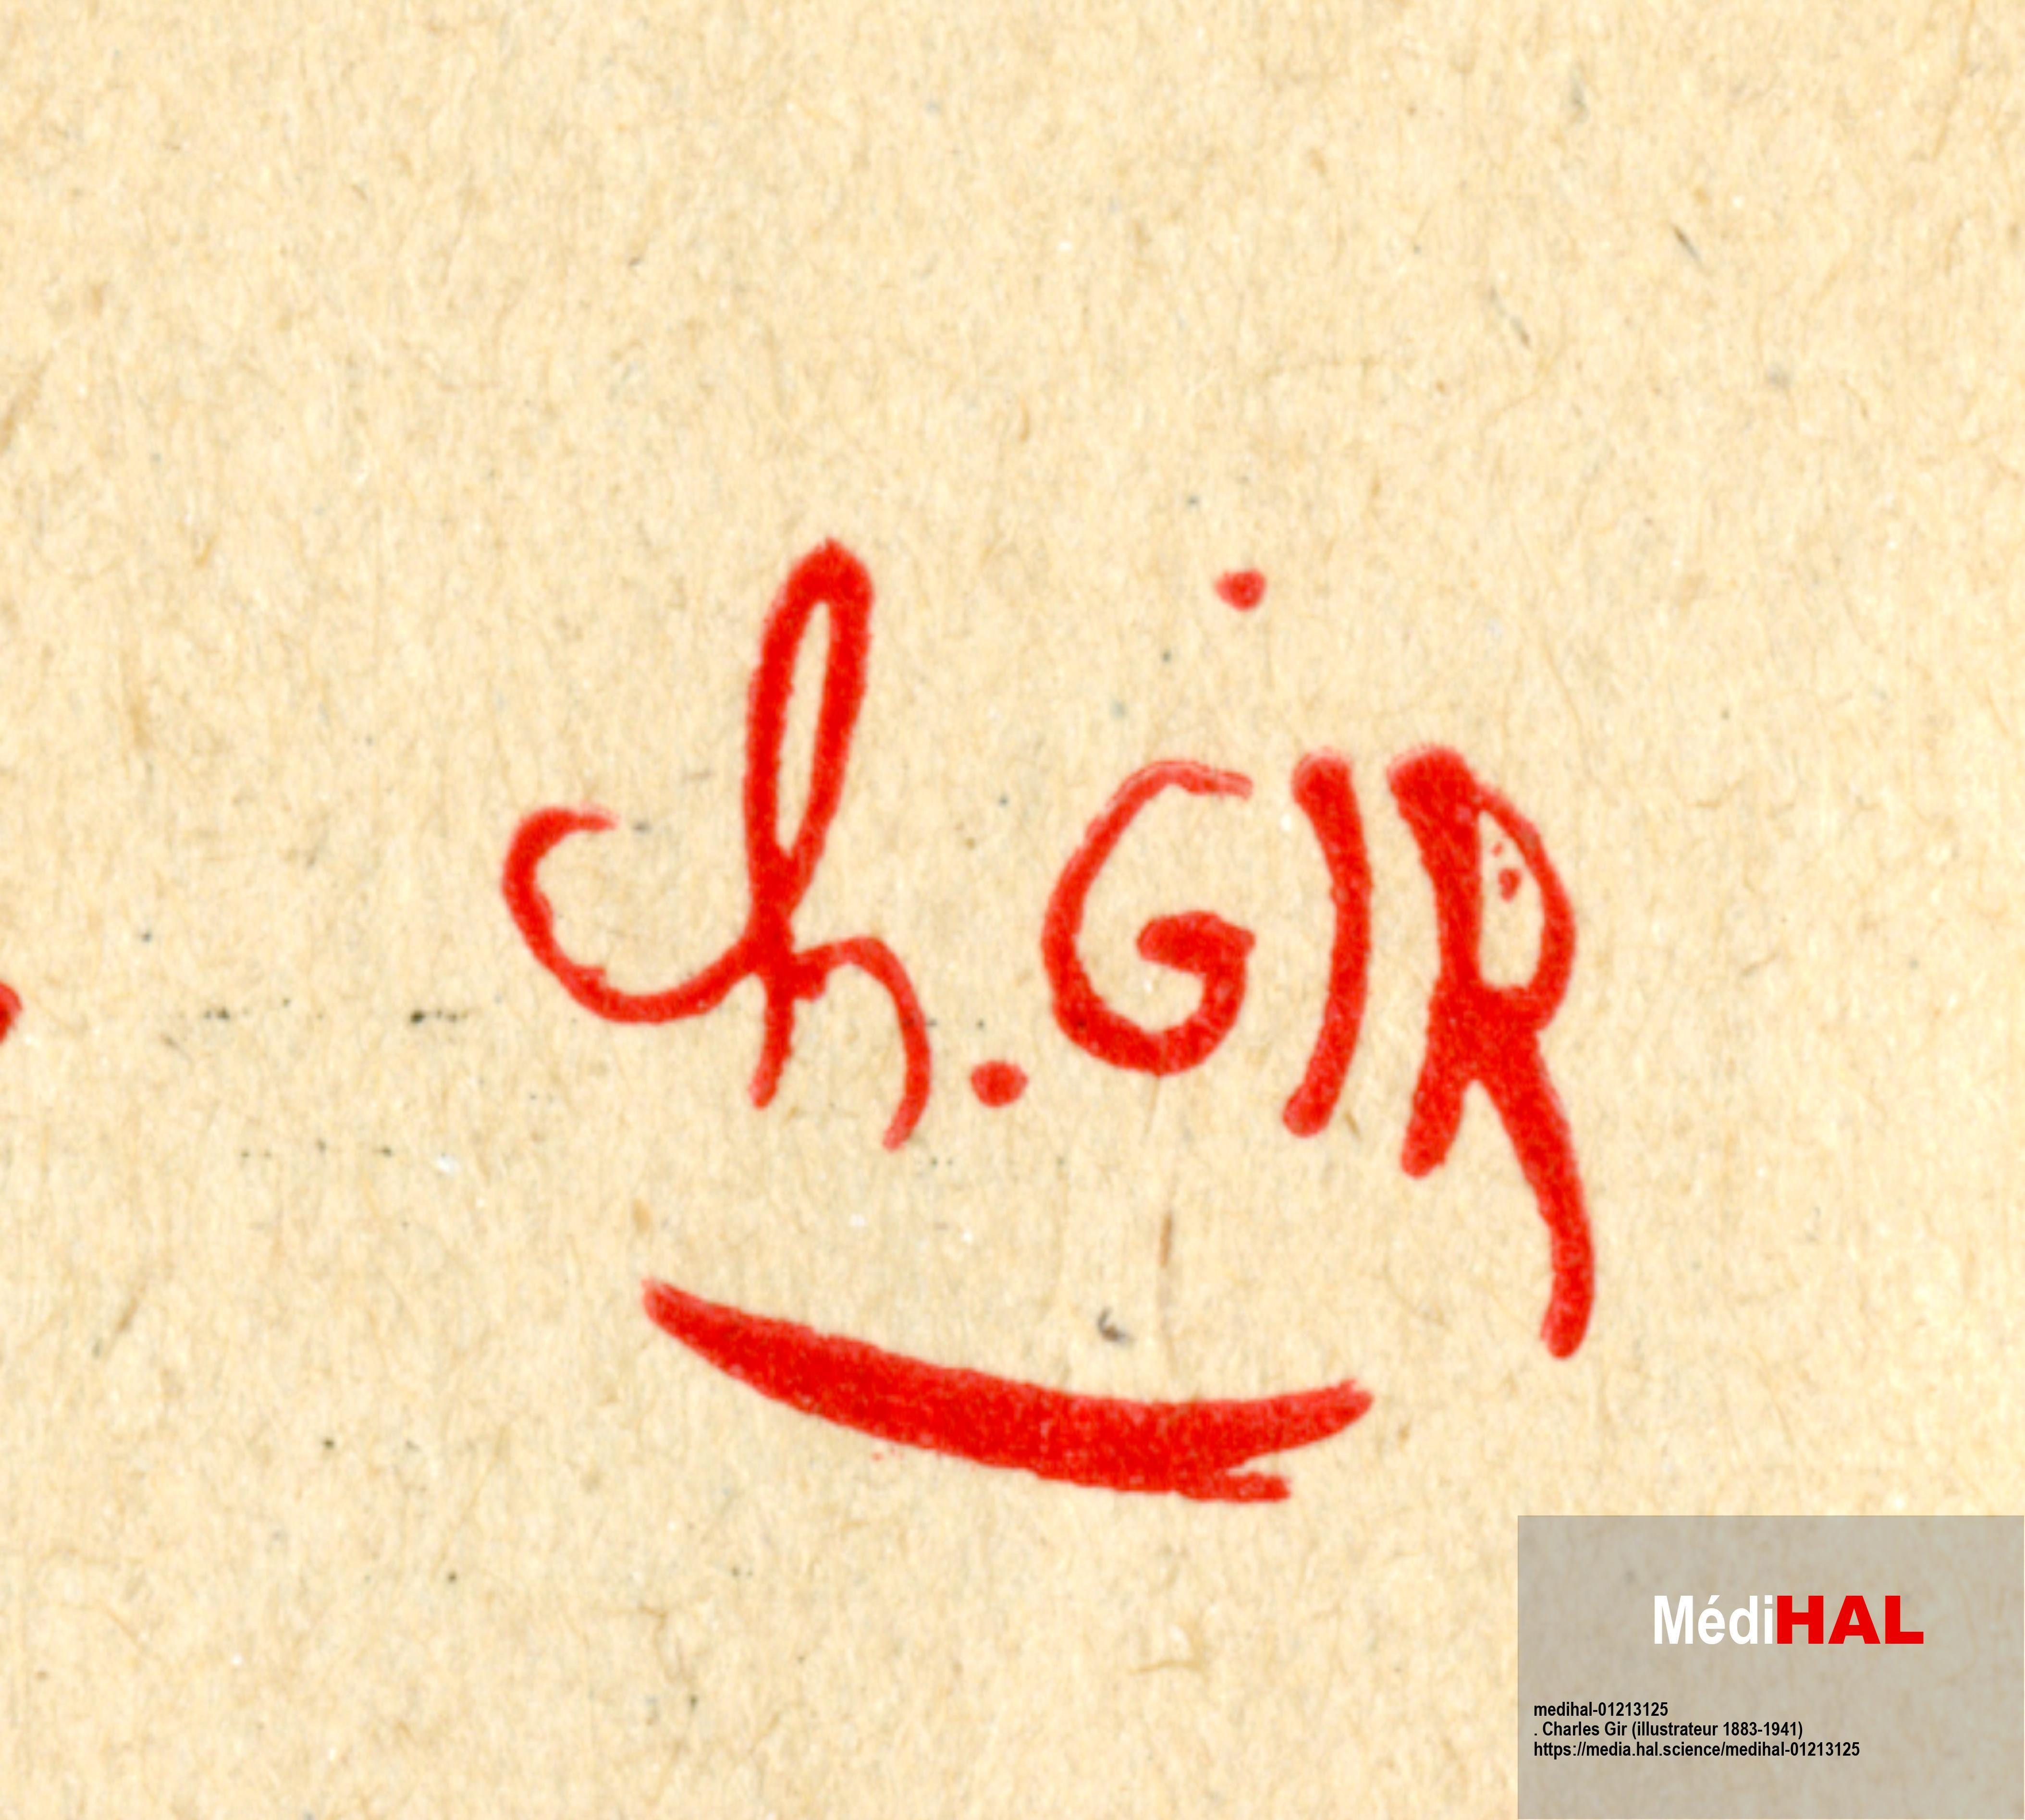
Signature of: charles gir